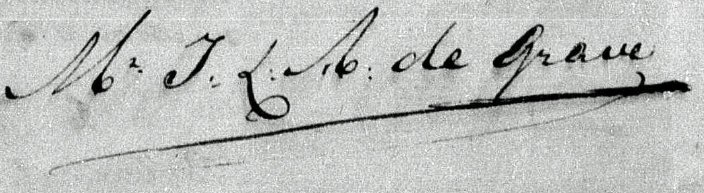
Signature of: jean louis antoine de grave